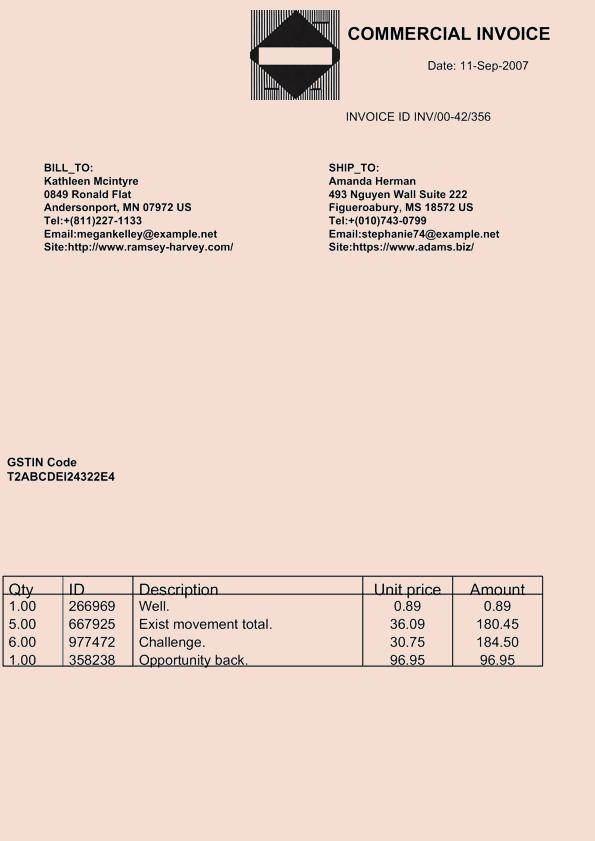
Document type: Invoice